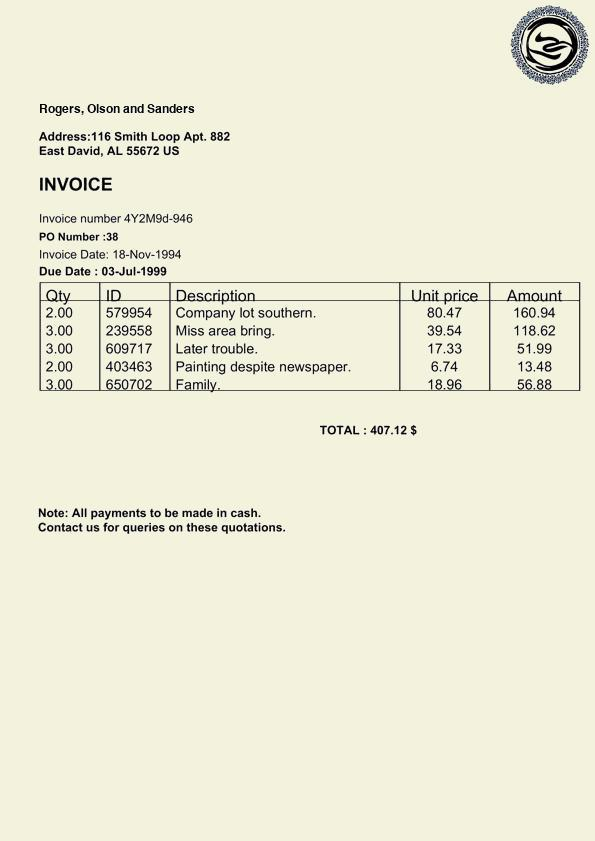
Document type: Invoice